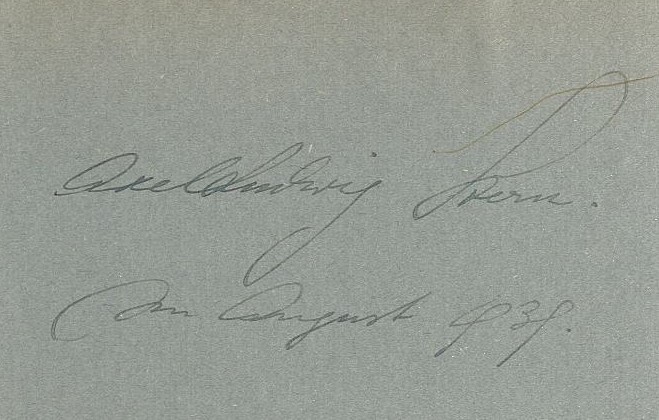
Signature of: axel stern